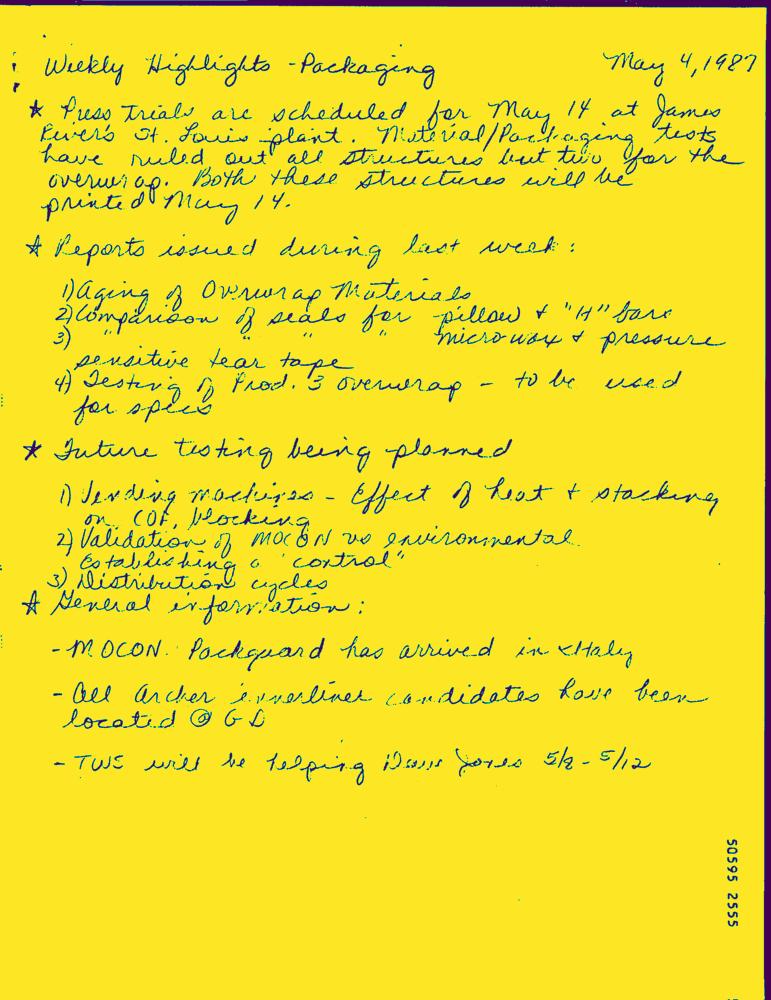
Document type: Hand-Written